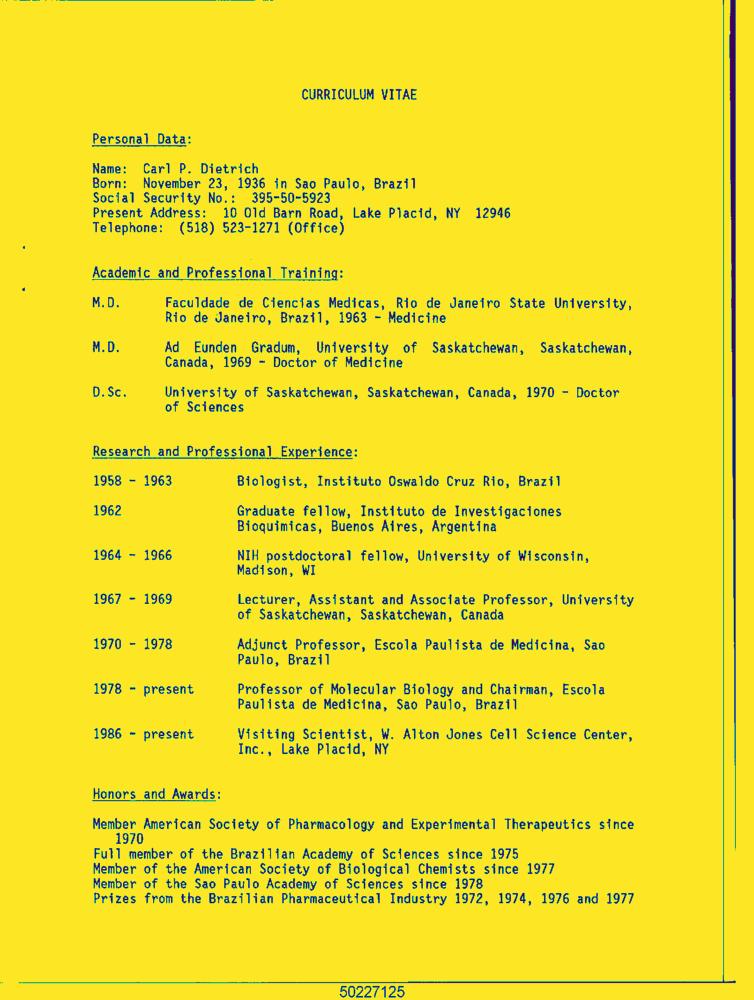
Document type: Resume-Doc